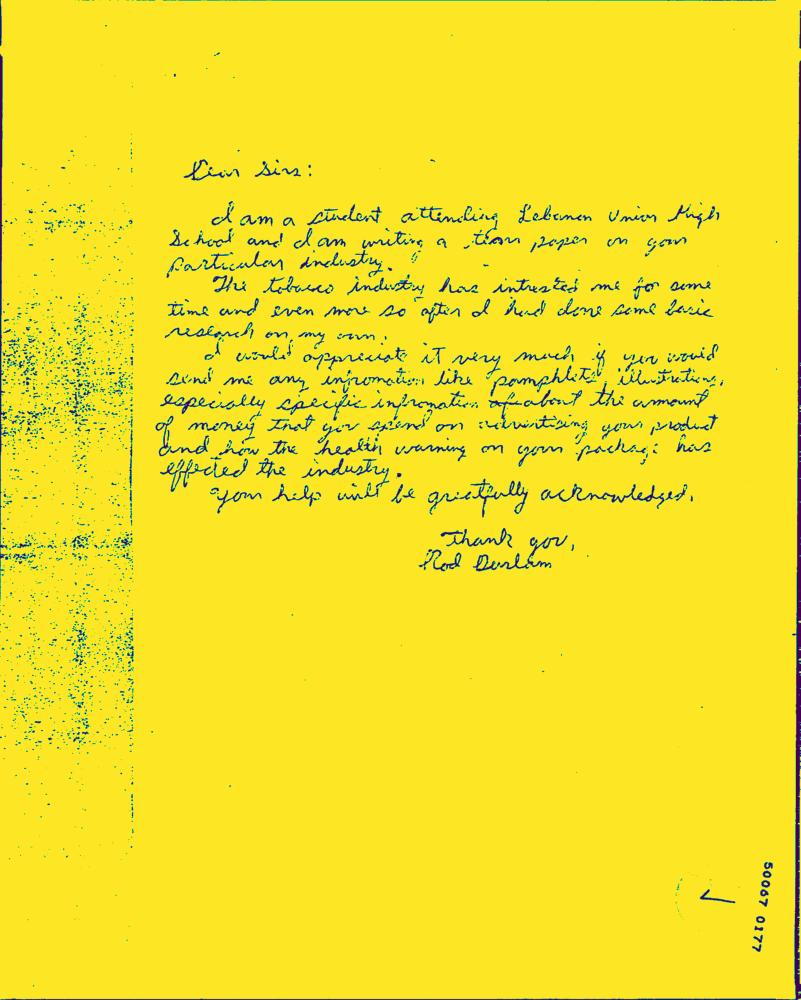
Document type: Hand-Written